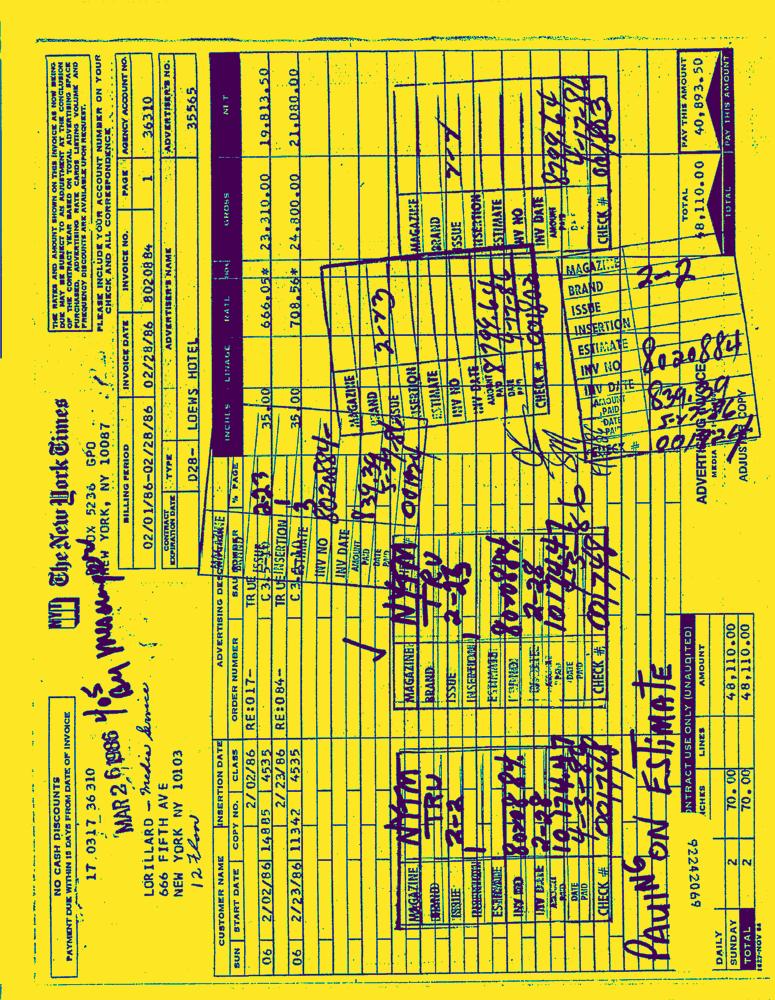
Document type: Invoice-Doc